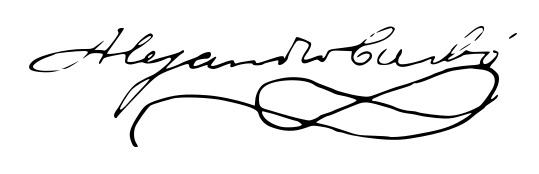
Signature of: alejandro carbó